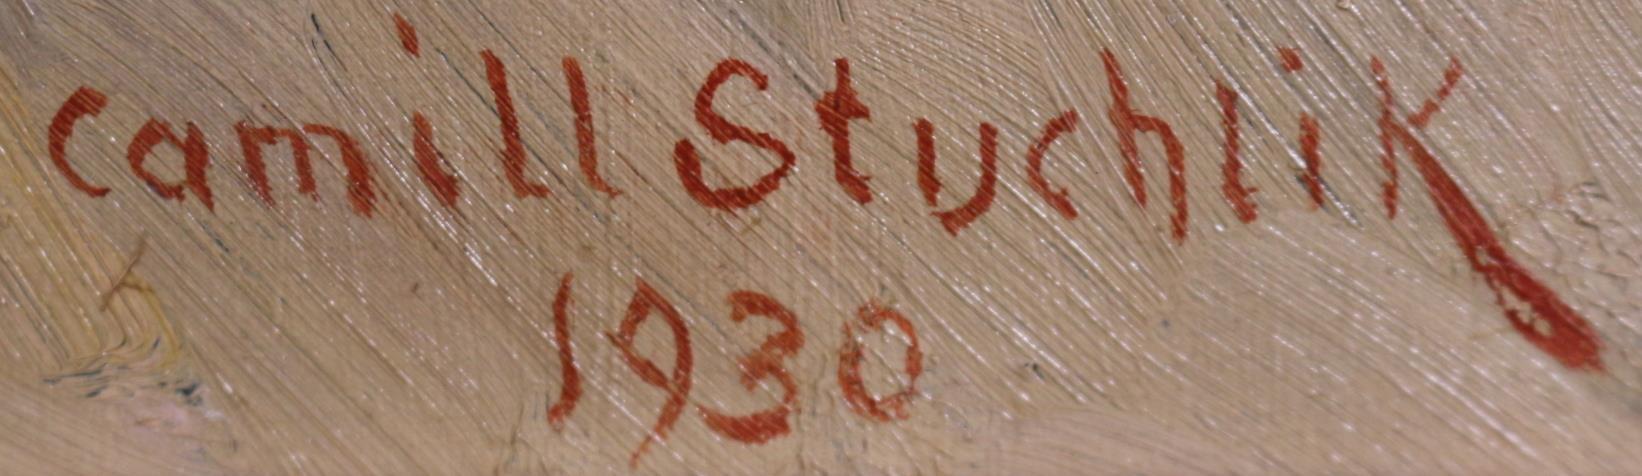
Signature of: kamil stuchlík